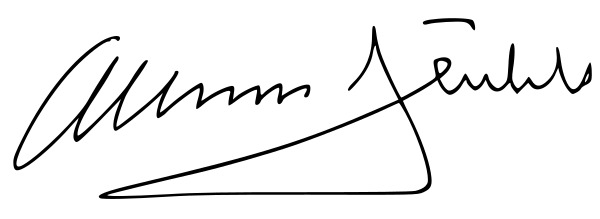
Signature of: alexander stubb